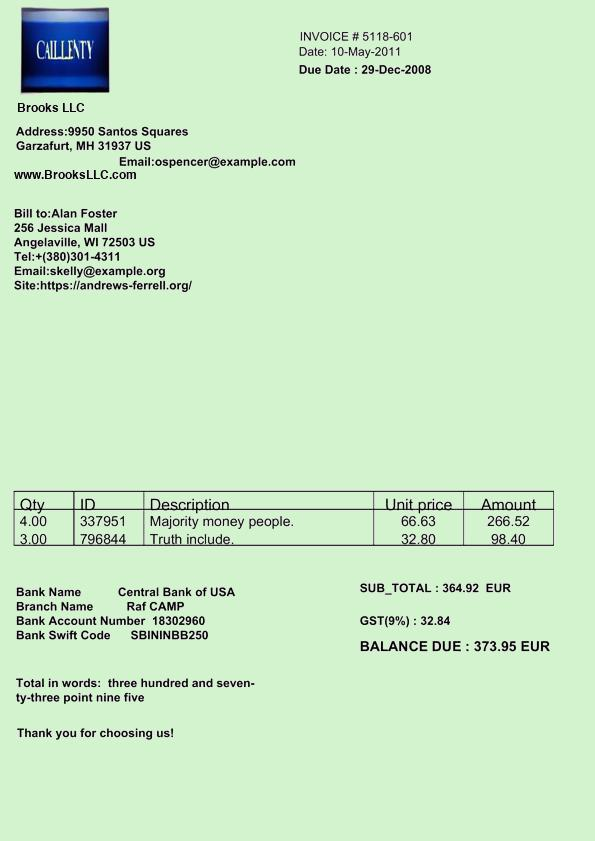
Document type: Invoice